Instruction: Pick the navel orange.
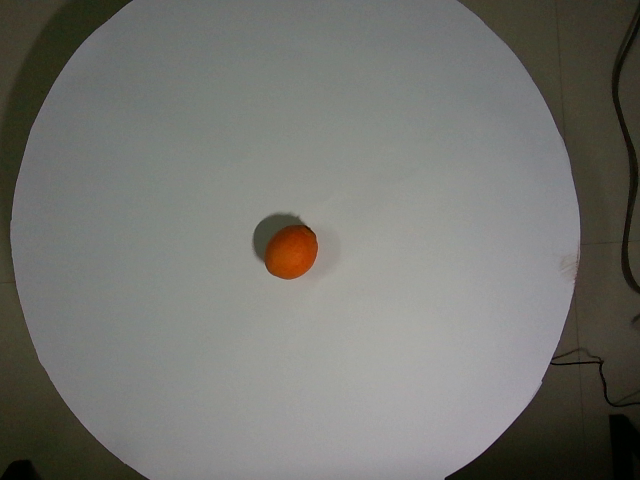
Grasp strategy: vertical